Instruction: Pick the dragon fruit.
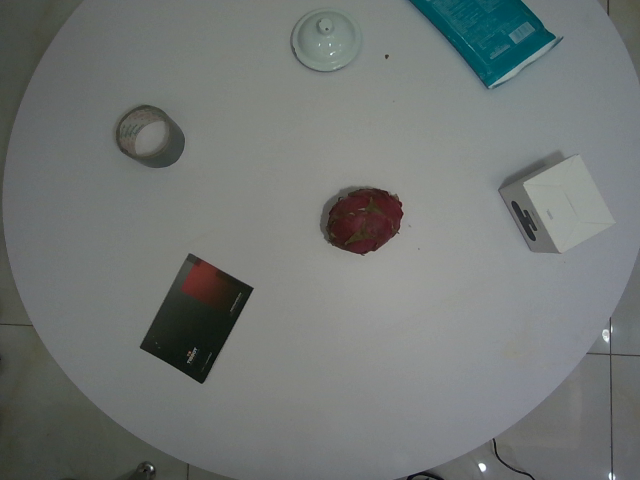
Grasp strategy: vertical